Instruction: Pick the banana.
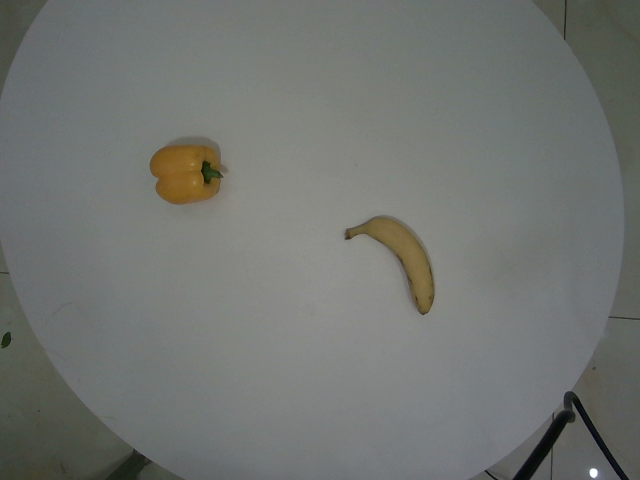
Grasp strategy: vertical